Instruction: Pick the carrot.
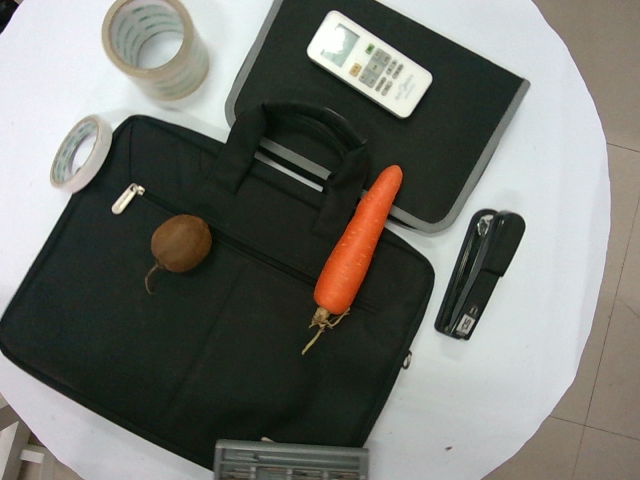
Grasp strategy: vertical